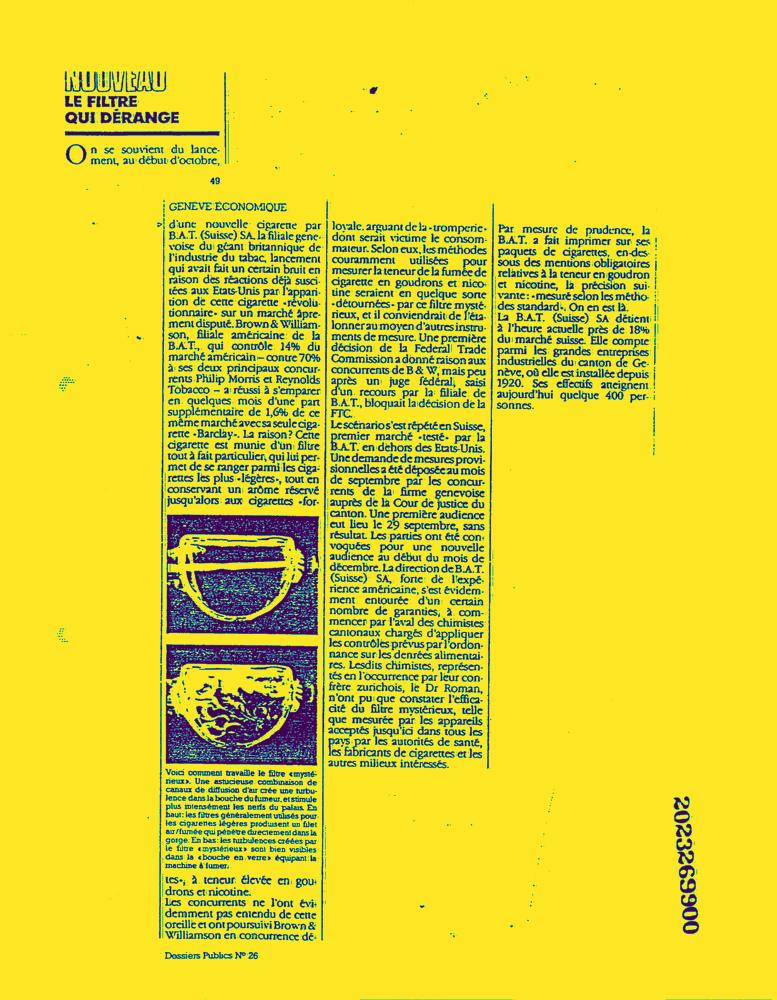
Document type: News-Article